Question: How is the property described in the document?
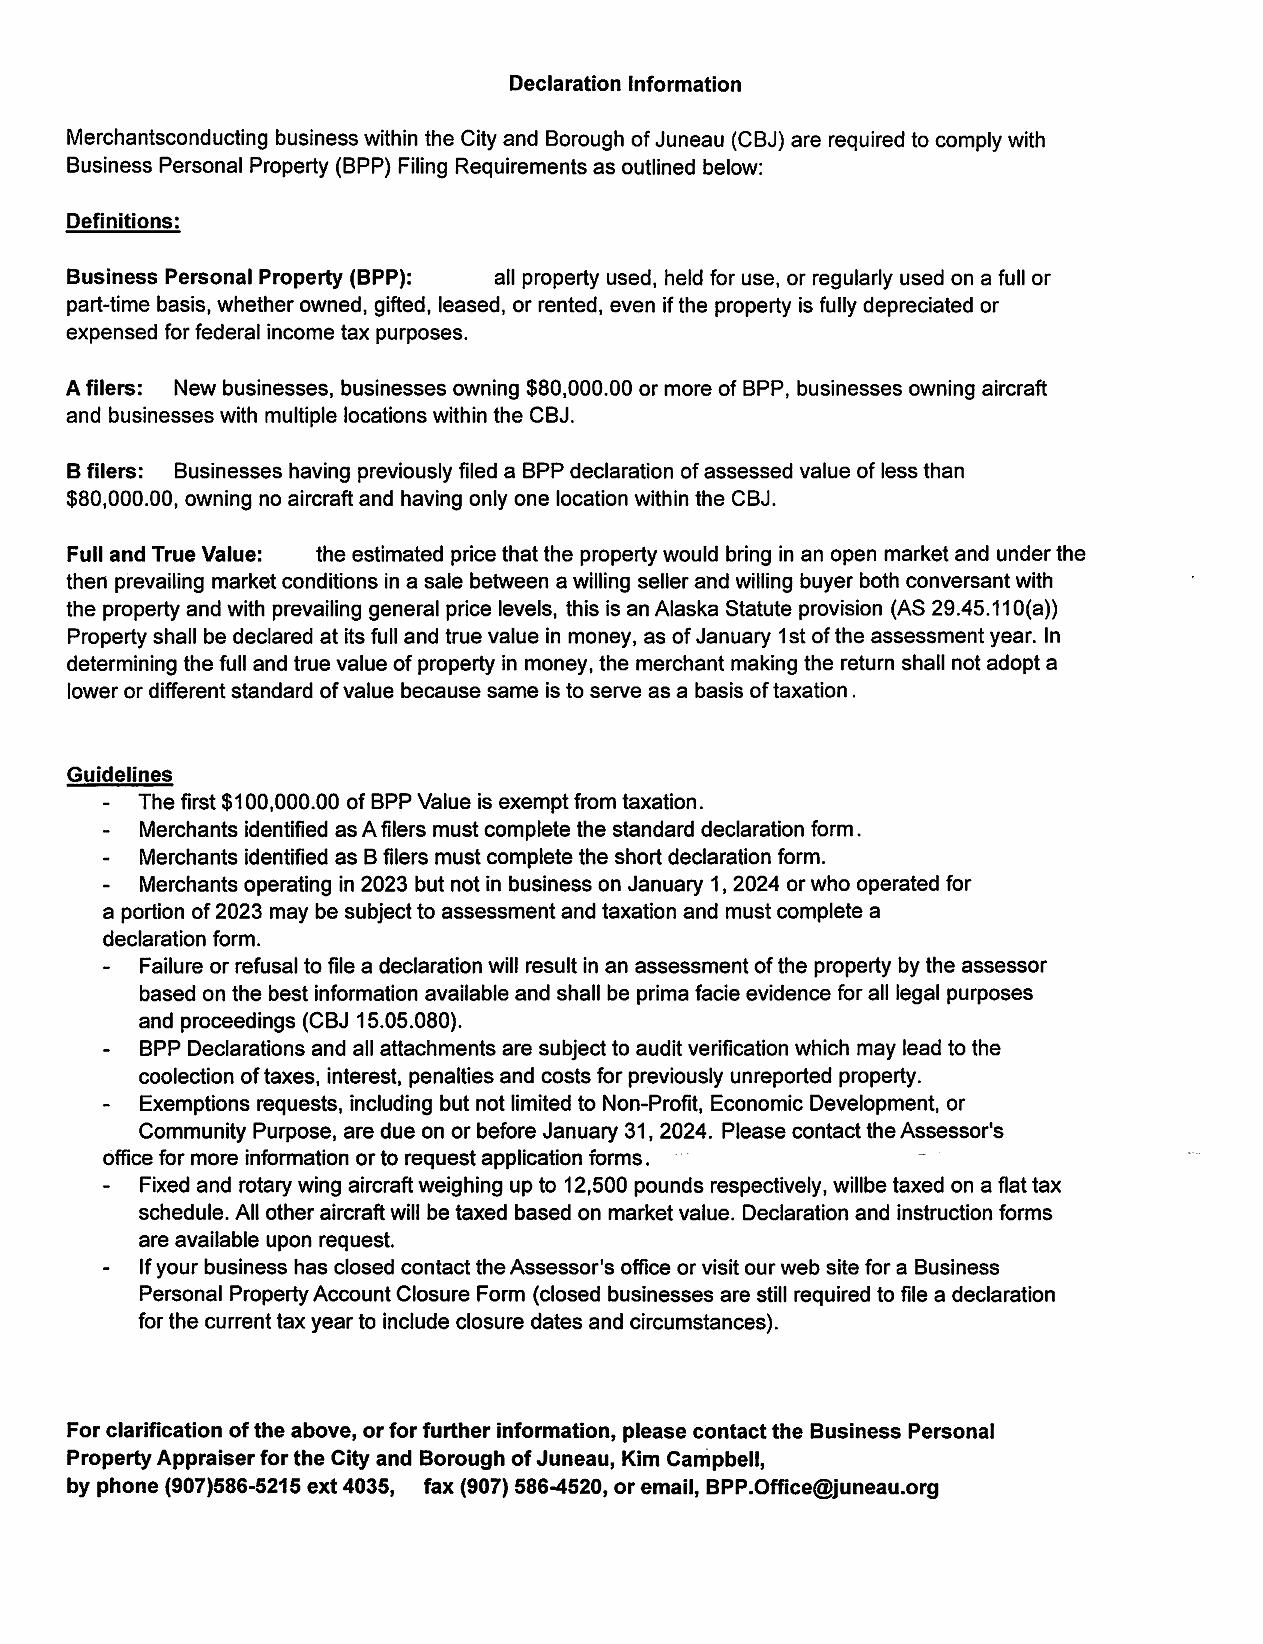
Answer: "all property used, held for use, or regularly used on a full or part-time basis, whether owned, gifted, leased, or rented, even if the property is fully depreciated or expensed for federal income tax purposes."